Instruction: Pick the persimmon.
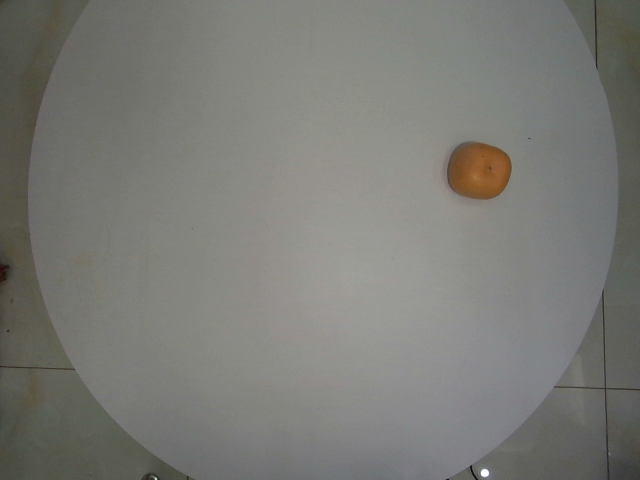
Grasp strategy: vertical